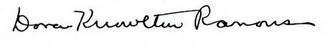
Signature of: dora knowlton ranous